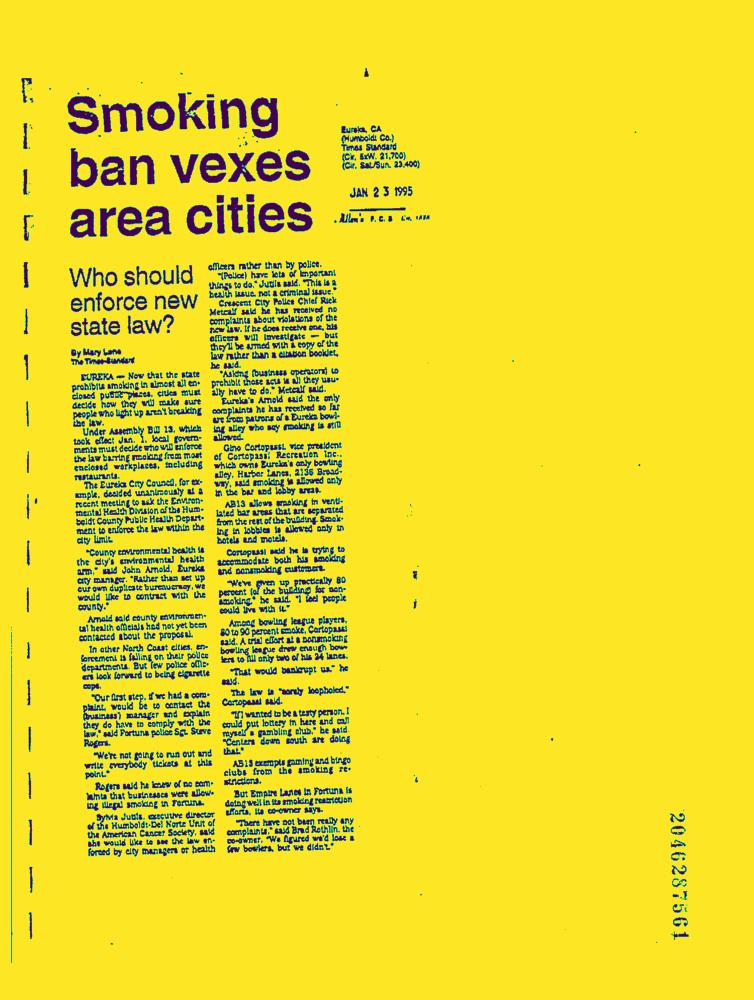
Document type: News-Article